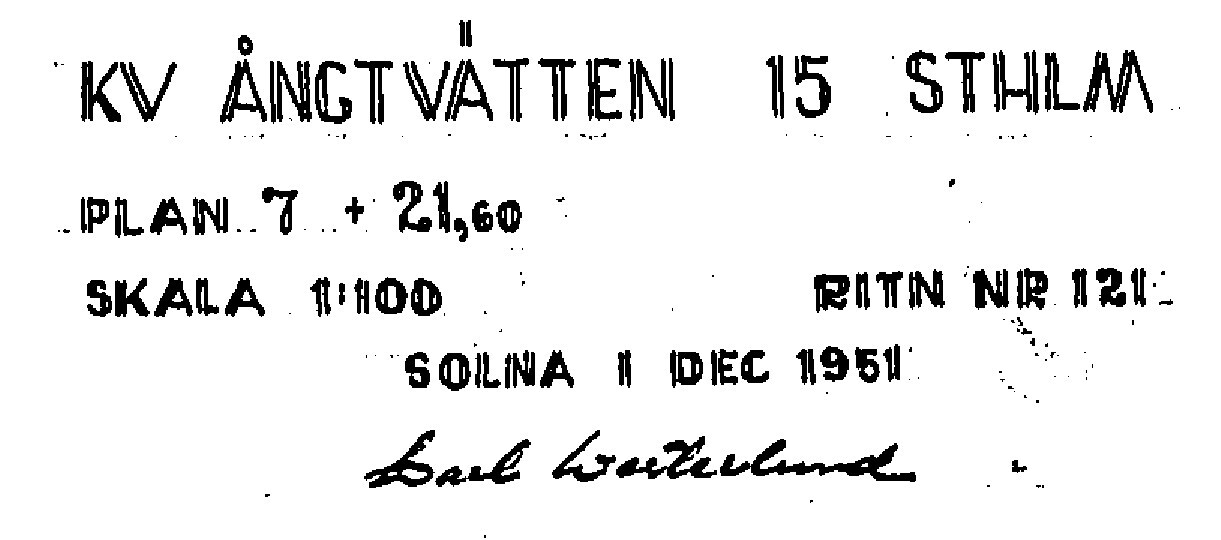
Signature of: carl westerlund